Question: Describe the condition in detail:
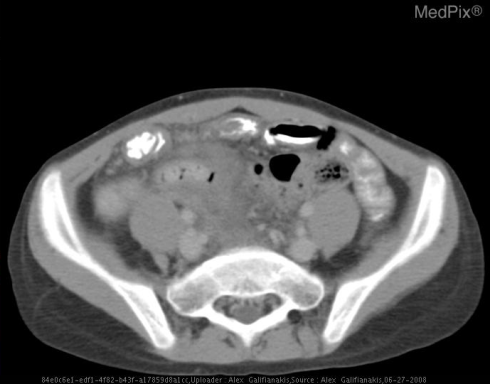
Answer: The disease is discussed as: Acute appendicitis constitutes the most common abdominal surgical emergency, affecting approximately 1 in 14 americans at some point in theirs lives, and 0.1% of the US population per year.  Approximately 250,000 appendectomies are performed each year, of which approximately 20% disclose a normal appendix.  Ultrasound has recently received considerable attention as a means of diagnosing appendicitis.  In skilled hands, it has a sensitivity over 90% and an even higher specificity.  The examination is performed by gradually pressing the transducer down on the skin of the right lower quadrant, thereby displacing gas filled bowel loops and minimizing the distance between the transducer and the appendix.  The diagnosis is made when the diseased appendix is identified as a tubular, noncompressible structure measuring 6mm or more in diameter and demonstrating no peristalsis.  Confidence is further increased when a appendicolith, an echogenic focus with posterior shadowing seen in approximately one-third of patients, is identified.  Difficulties with the ultrasongraphic approach include a retrocecal appendix and obese or uncooperative patients. Moreover, the examination is highly operator dependent.